Question: Describe the condition in detail:
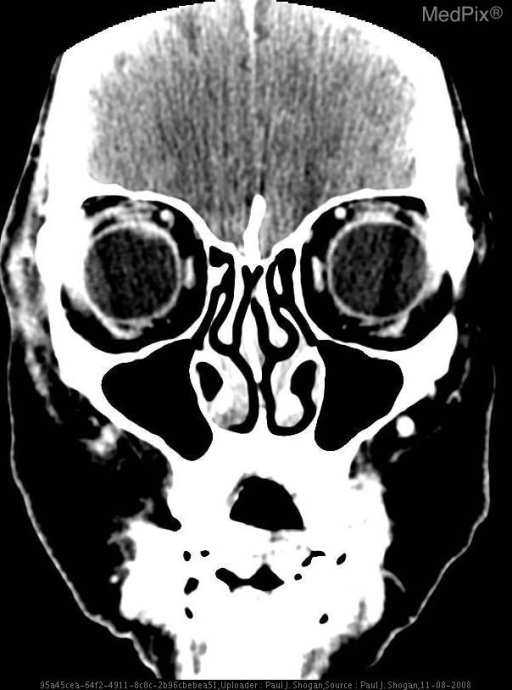
Answer: The disease is discussed as: Choroidal melanomas are the most common primary intraocular tumors in adults, and the most commonly occurring uveal melanoma.  The uvea is subdivided into the iris, the ciliary body, and the choroids.  Most choroidal melanomas are believed to develop from preexisting melaanocytic nevi.  The estimated prevalence is five to seven cases per 1 million adults, occurring most commonly in people of northern European descent.  Sixty-five percent of melanomas occur in those older than 50 years.  Patients may be asymptomatic with lesions discovered during a routine ophthalmologic examination.  Other patients may notice vision loss, photopsia, and visual field deficits.

Melanomas primarily metastasize to the liver, as well as to the lung, bone, kidney, and brain.  Treatment is dependent on site of origin, size, location of the primary lesion, and on the presence of extraocular extension, recurrence, or metastases.  Melanomas greater than 1 cm in thickness are managed with enucleation.  Medium sized lesions (3 mm to 1 cm) may be managed with enucleation, plaque brachytherapy and external-beam radiation.  Small tumors (<3 mm in thickness) are monitored every 3-6 months with US.

Uveal melanomas are usually assessed by ophthalmologic examination, fluorescein angiography, US, CT or MR imaging.  On unenhanced CT, these lesions appear elevated, hyperdense, are sharply marginated, and following contrast administration avidly enhance.  At MR imaging, most melanomas appear as well-defined solid masses that are hyperintense on T1-weighted images, and hypointense on T2-weighted images secondary to the paramagnetic effects of melanin.  Contrast enhanced fat-suppressed MR images are useful to demonstrate scleral invasion, tumor extension to the optic disc, and extraocular invasion.